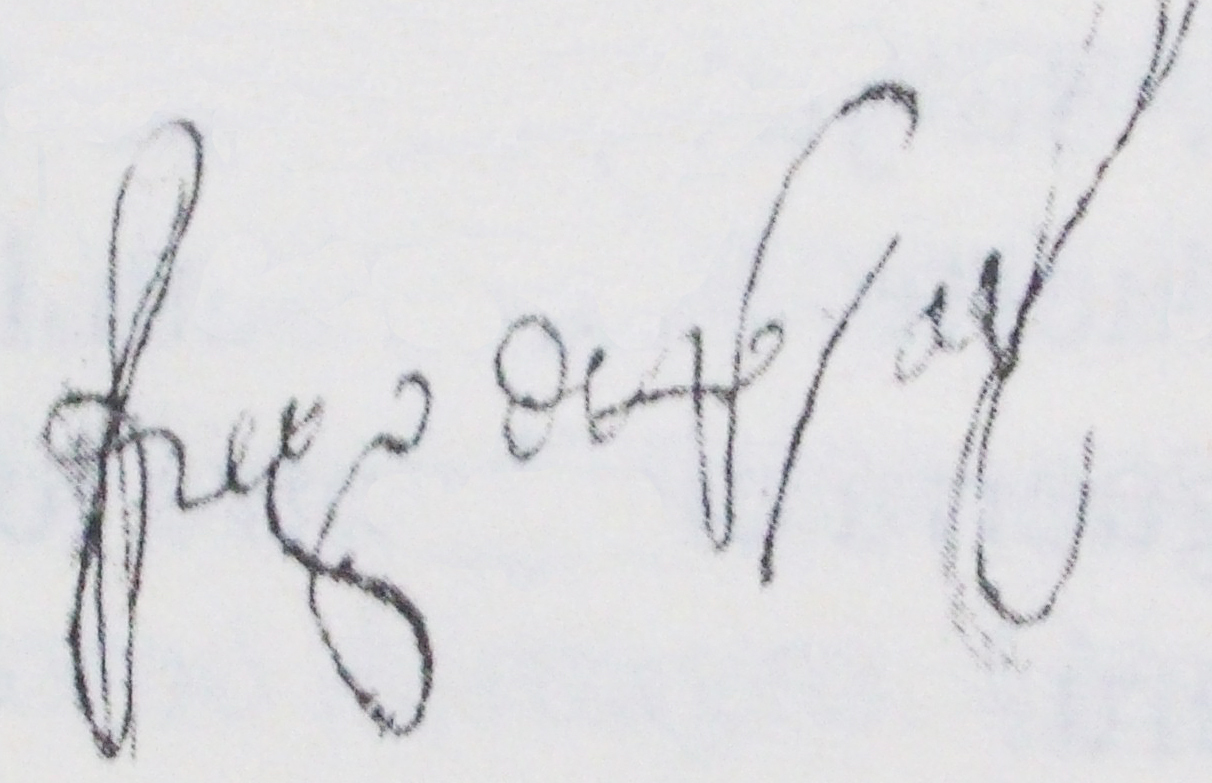
Signature of: diego de rojas